Question: What jurisdiction, city, or county is the document associated with?
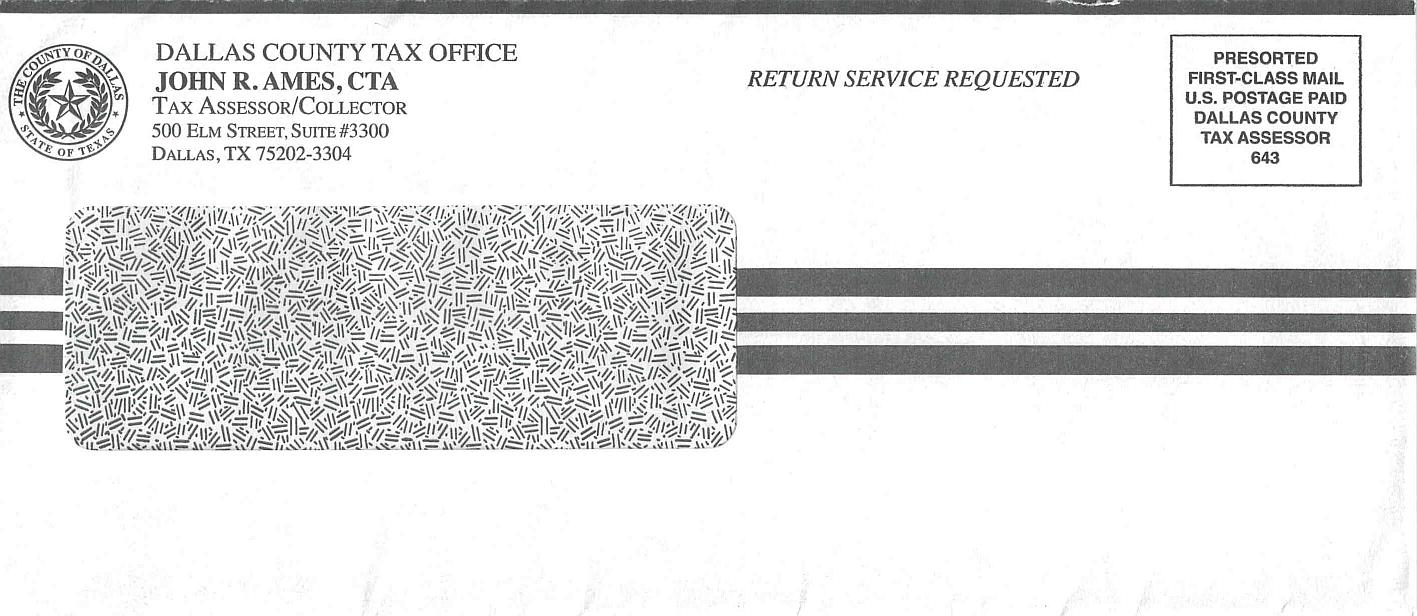
Answer: "Dallas County"